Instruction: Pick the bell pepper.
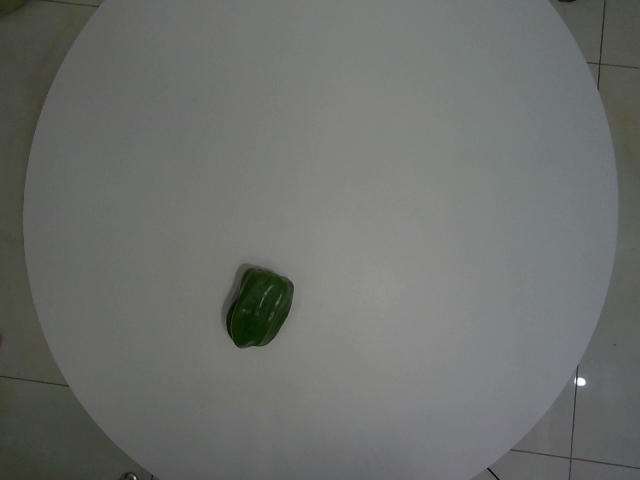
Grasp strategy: vertical